Patient: Male, age 78
A 78-year-old man was admitted due to recurrent fever and fatigue for past one year. Two weeks prior to admission, his fatigue intensified, and the highest temperature reached 39.5C. He had lost 5kg over the past year and had a history of cerebral infarction and hypertension. On examination, the patient was febrile at 38C. His C-reactive protein (CRP) (62.49 mg/dl), procalcitonin (0.213ng/mL) and erythrocyte sedimentation rate (84 mm/h) were elevated. Computed tomography (CT) of the chest revealed diffusely distributed nodules in both lungs, bilateral bronchiolitis, and tuberculosis could not be excluded. The aortic arch was thickened and the local calcified plaque moved inward, which indicated further aortic computed tomography angiography (CTA) examination (Figure 1). Echocardiography revealed no vegetation in the mitral and aortic valve areas. The chest CTA confirmed multiple atherosclerosis and ulcers, and intermural hematoma in the aortic arch and thoracic aorta. Combined with the medical history, the involvement of tuberculosis in the aorta should be highly suspected (Figure 2). Re-examination of lung CT revealed bronchiole lesions and multiple miliary foci in both lungs, which were larger than one week prior, with pleural effusion, and slightly thickened pleura, suggestive of miliary tuberculosis (Figure 3). The T cell spot test, sputum culture, and sputum GeneXpert test were positive for Mycobacterium tuberculosis and GeneXpert indicated sensitivity to rifampicin. Since disseminated tuberculosis was definite and the patient's disease potentially involved the major thoracic vessels, anti-tuberculosis and steroids were initiated immediately. Methylprednisolone was administered at 40mg/day for 3 days, 20mg/day for 3 days, 8mg/day for 3 days, 4mg/day for 7 days, and then discontinued. Due to liver dysfunction, with alanine aminotransferase of 161U/L and aspartate aminotransferase of 203U/L, a regimen consisting of meropenem 1 g every 8 h, linezolid 0.6 g once daily, amikacin 0.4 g once daily, and levofloxacin 0.5 g once daily was administered. Surgical consultation concluded that no immediate surgical intervention was needed because the aortic wall was not ruptured. On normalisation of liver function, the anti-tuberculosis regimen was changed to isoniazid 0.3 g once daily, rifapentine 0.45 g twice a week, linezolid 0.6 g once daily, ethambutol 0.75 g once daily, levofloxacin 0.5 g once daily. After two weeks of treatment, the patient's body temperature returned to normal, and a re-examination of the lung CT indicated that the lesion was partially absorbed (Figure 4). The patient was discharged and continued to receive oral medications. We planned the follow-up to be weekly initially, gradually transitioning to every two weeks, and then monthly after stabilisation. Routine blood, liver and kidney functions were examined at each follow-up visit. Sputum smears and cultures were performed monthly. Pulmonary CT was re-examined two months later, and aortic CTA was re-examined four months later. The patient tolerated and was compliant with anti-tuberculosis drugs.
Keywords: anti-tuberculosis therapy, aortic pseudoaneurysm, endovascular stent implantation, steroids, tuberculosis aortitis
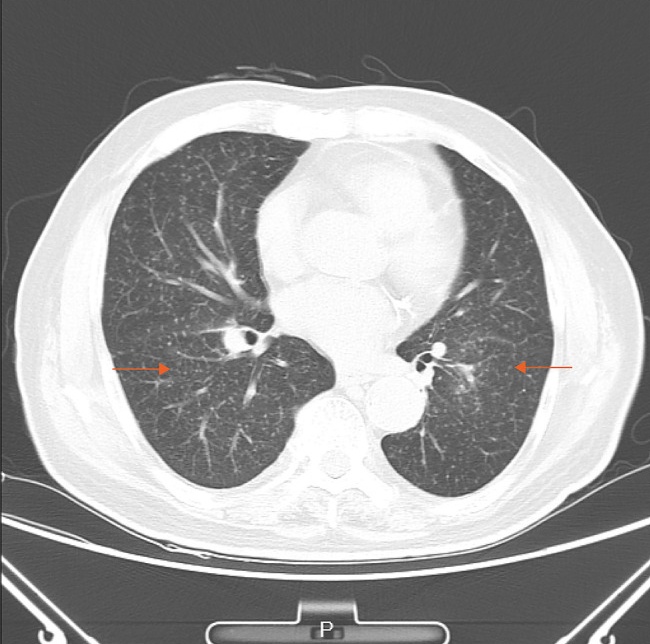
Image caption: Chest CT showing: bronchiole lesions and multiple miliary foci in both lungs with pleural effusion and slightly thickened pleura. This combined with the medical history is consistent with the diagnosis of hematogenous disseminated pulmonary tuberculosis.